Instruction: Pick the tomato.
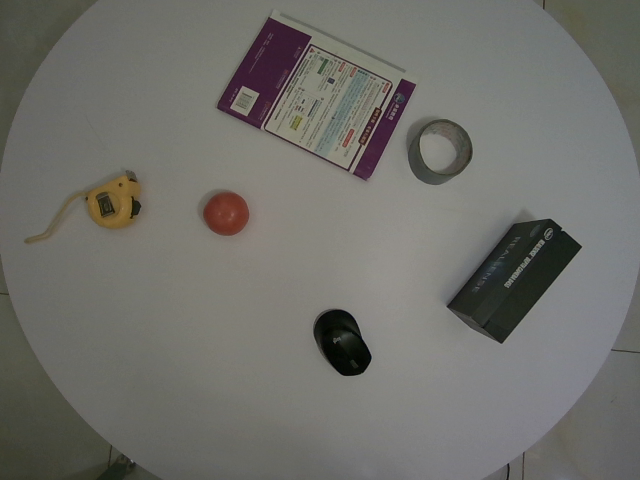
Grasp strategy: vertical